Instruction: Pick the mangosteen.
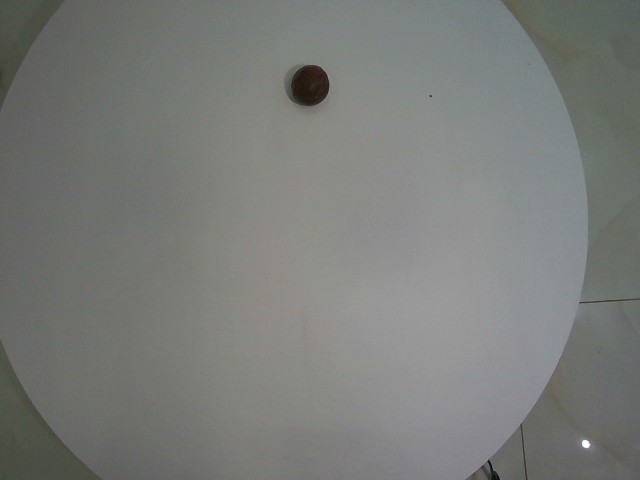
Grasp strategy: vertical